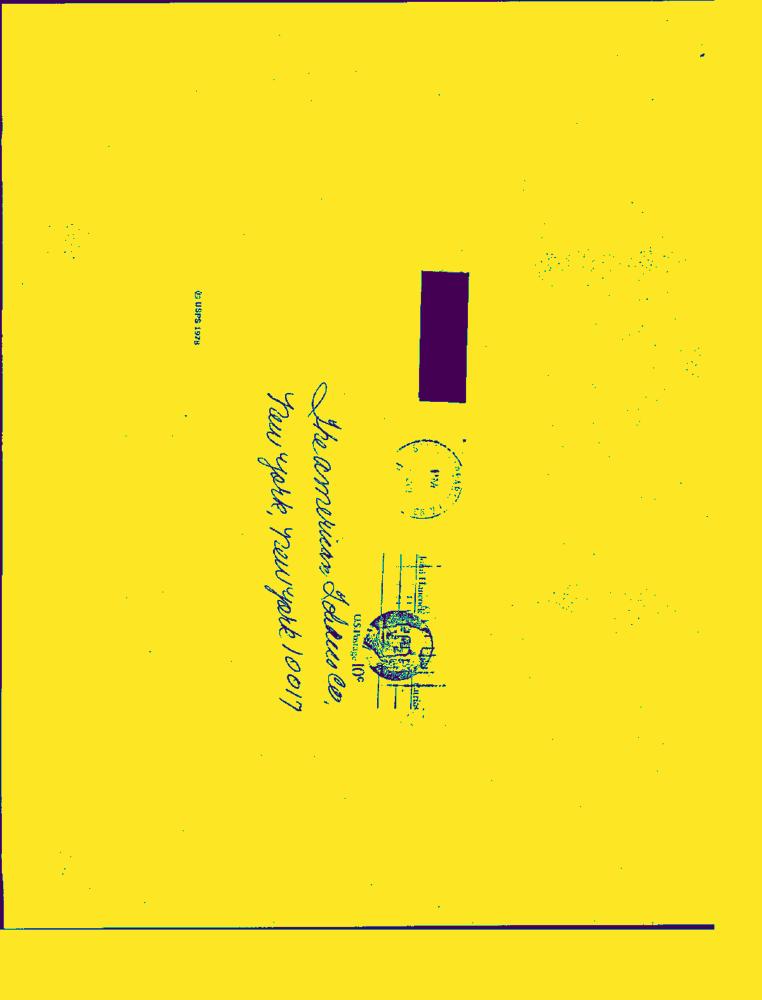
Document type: Letter-Doc